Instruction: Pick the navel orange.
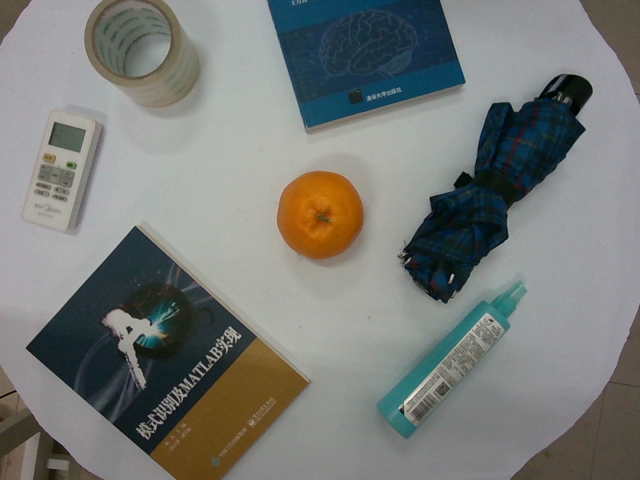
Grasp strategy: vertical